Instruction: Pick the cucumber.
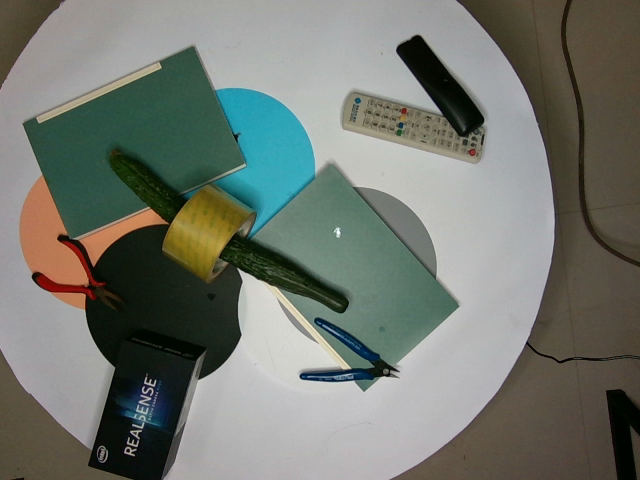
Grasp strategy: vertical